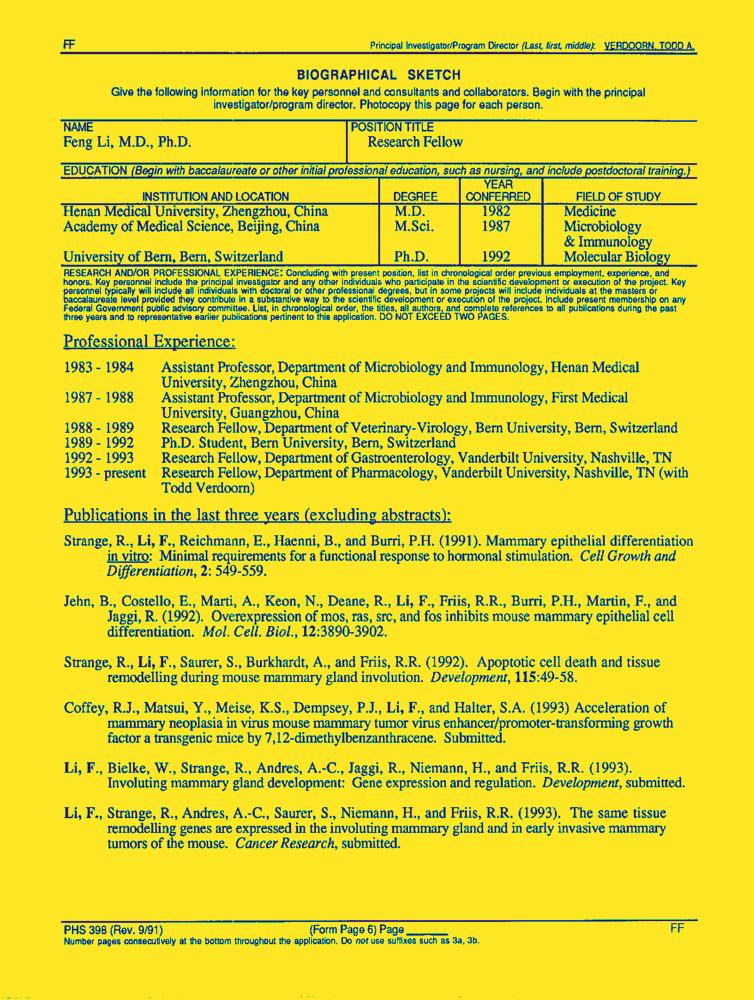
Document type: Resume-Doc